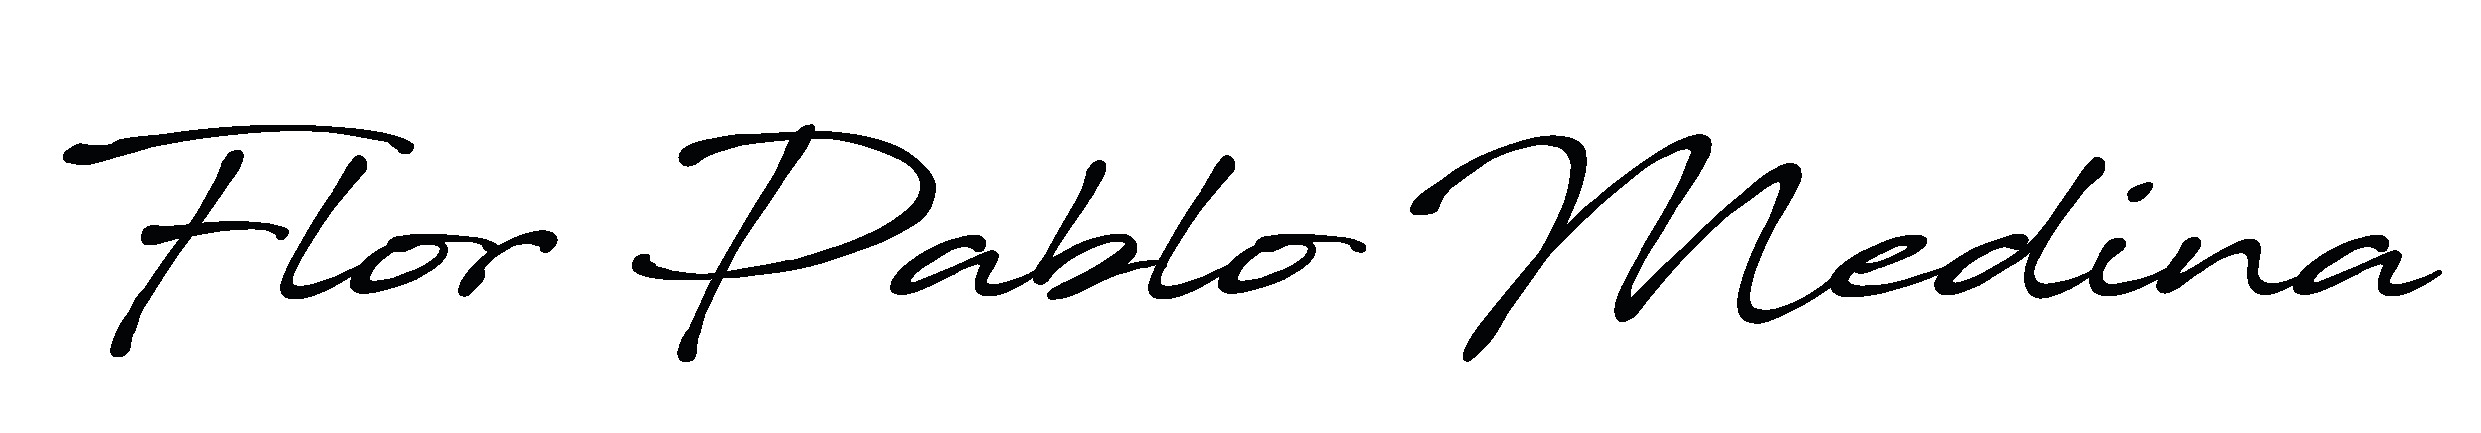
Signature of: flor pablo